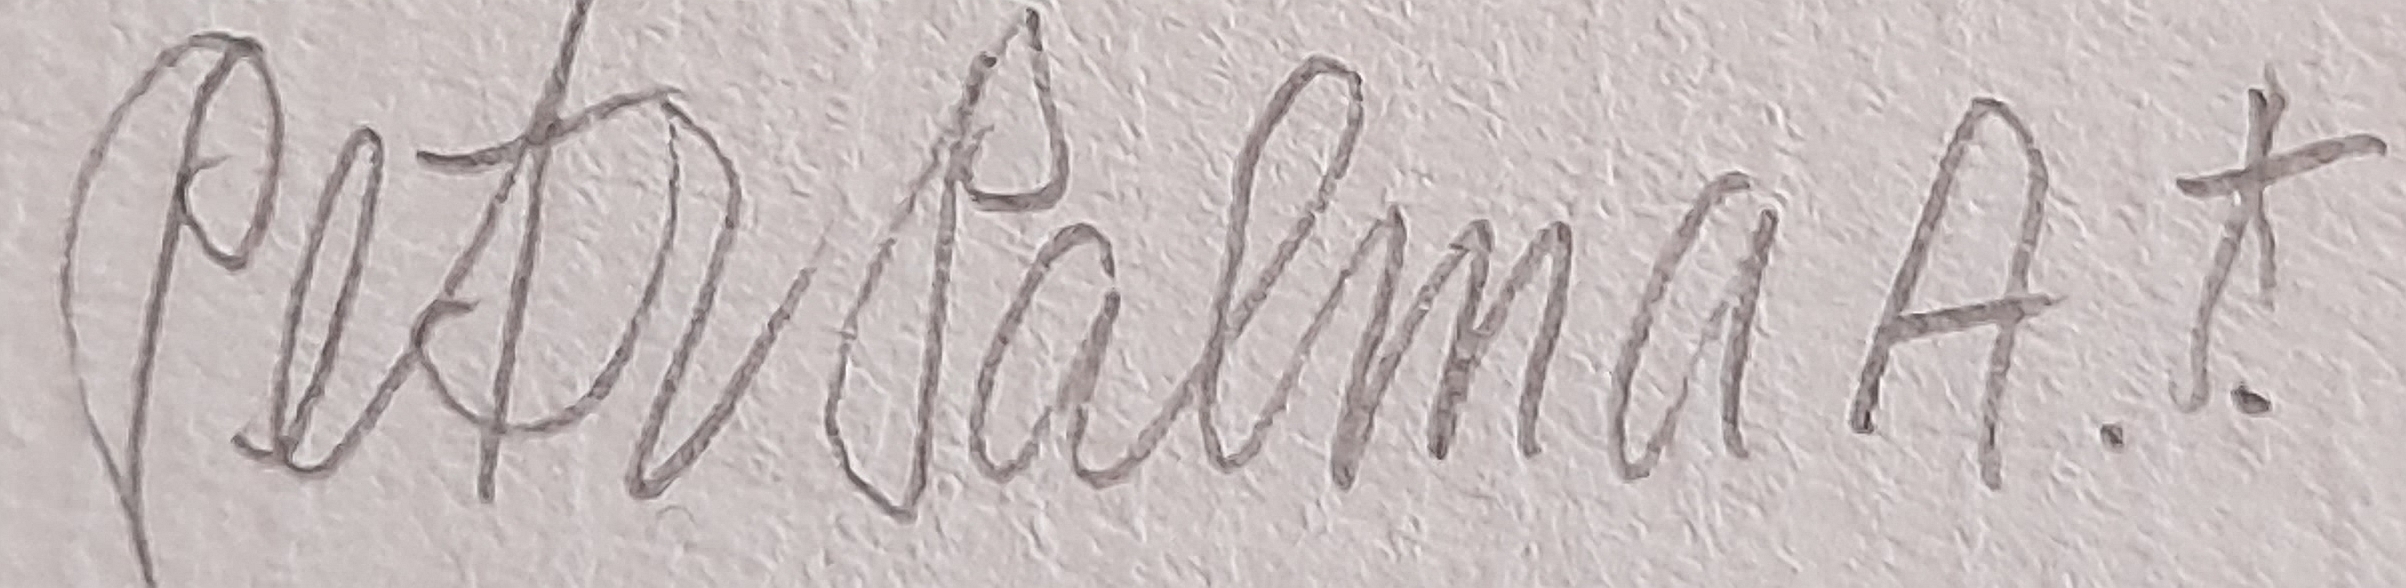
Signature of: petr palma